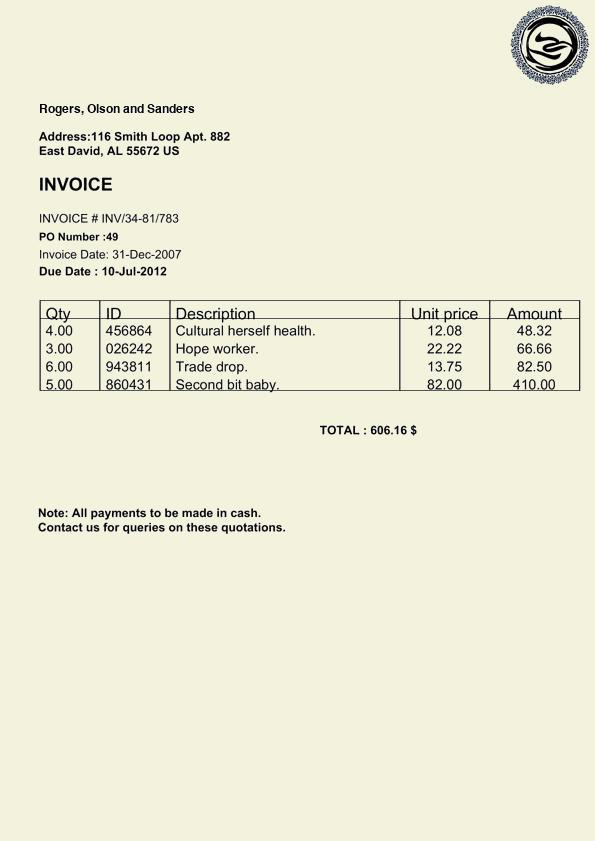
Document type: Invoice